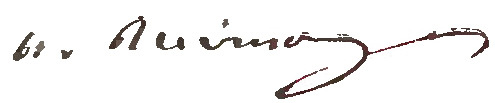
Signature of: henryk rzewuski